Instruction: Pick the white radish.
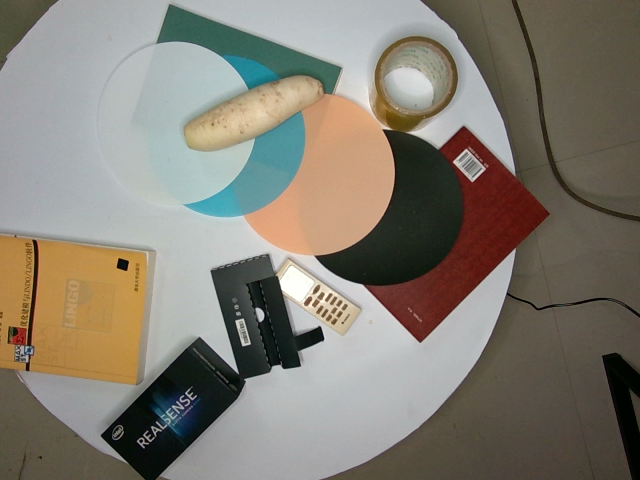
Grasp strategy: vertical